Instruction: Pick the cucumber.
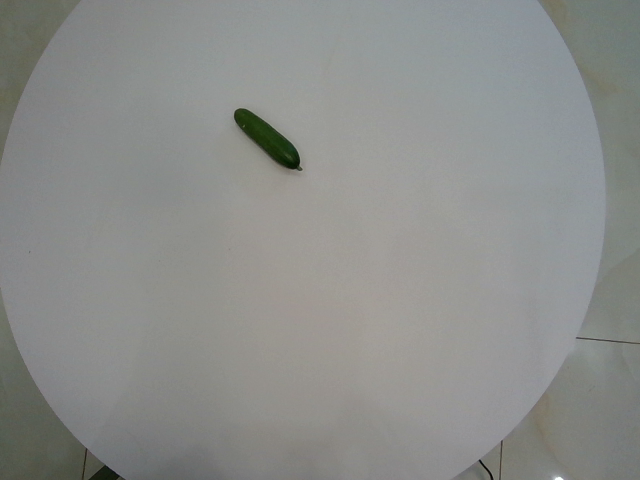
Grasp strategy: vertical